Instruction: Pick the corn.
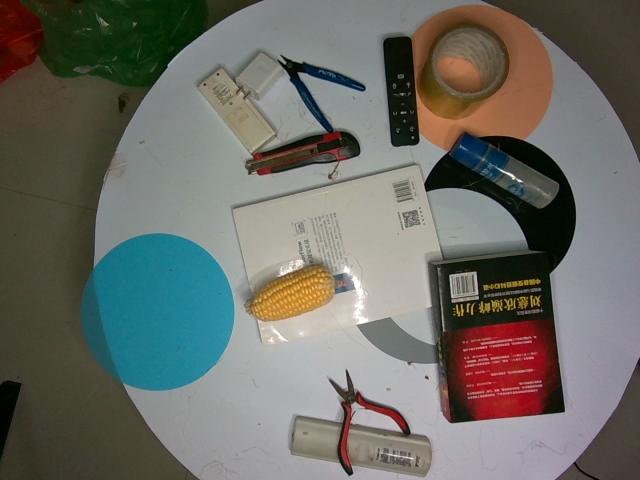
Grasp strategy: vertical